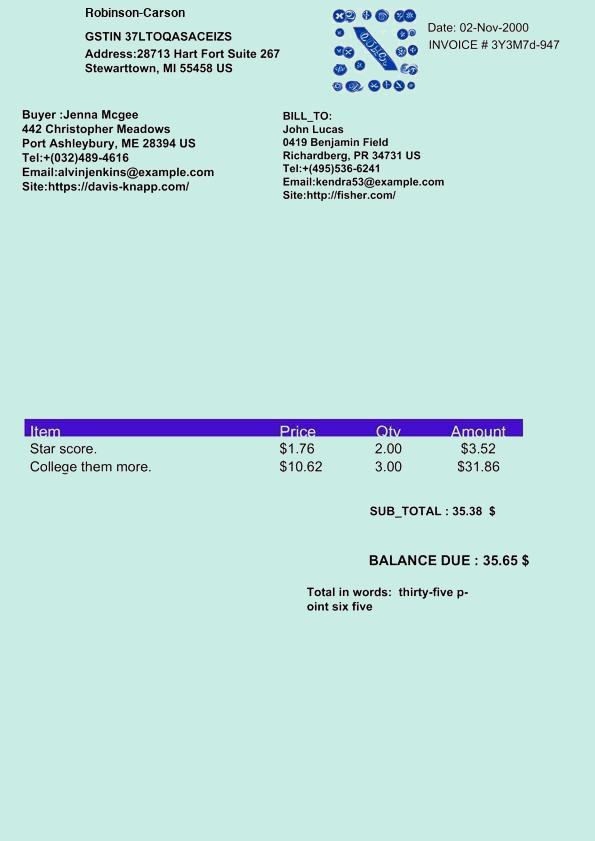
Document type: Invoice